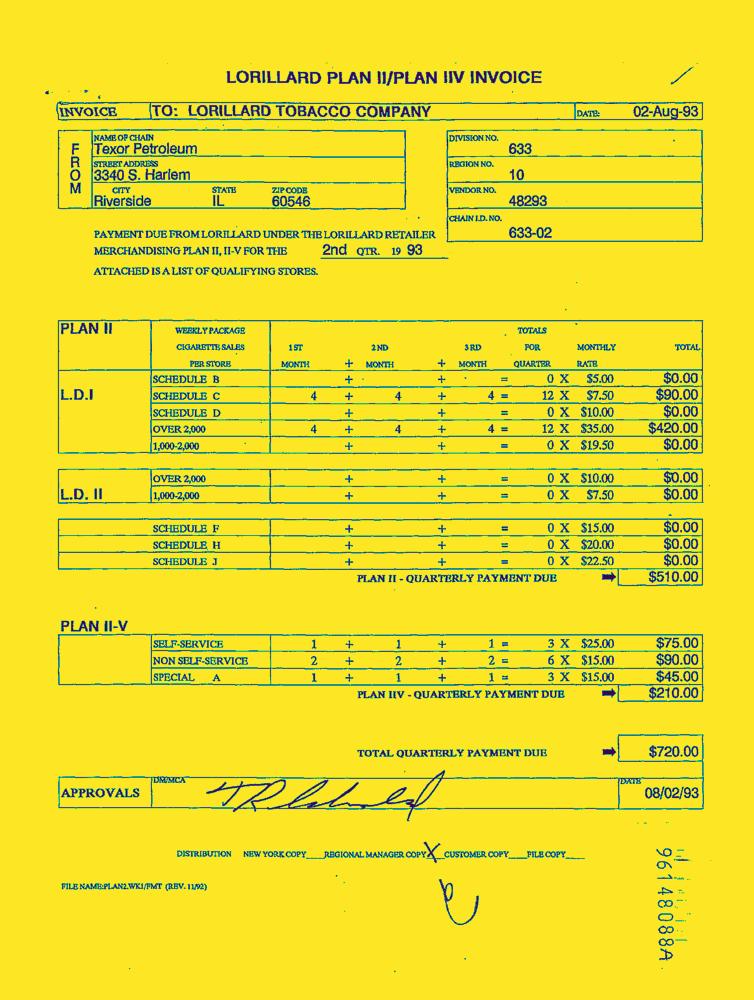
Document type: Invoice-Doc